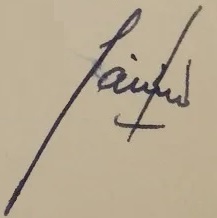
Signature of: juan bautista sasiaiñ